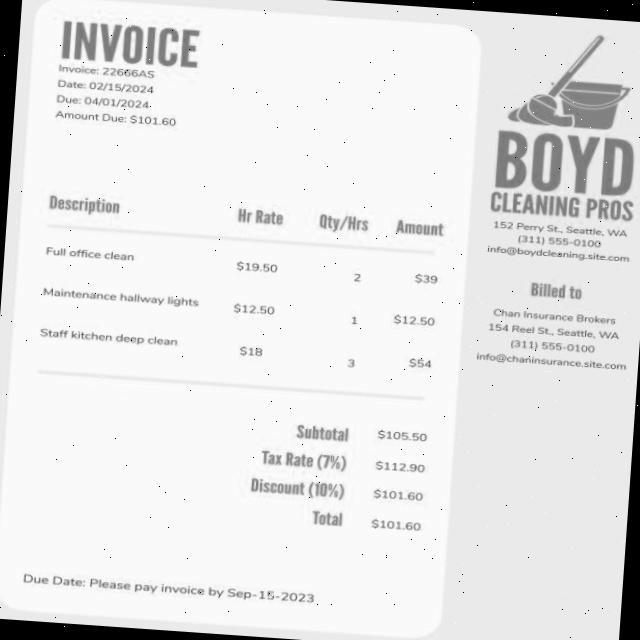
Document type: Invoice